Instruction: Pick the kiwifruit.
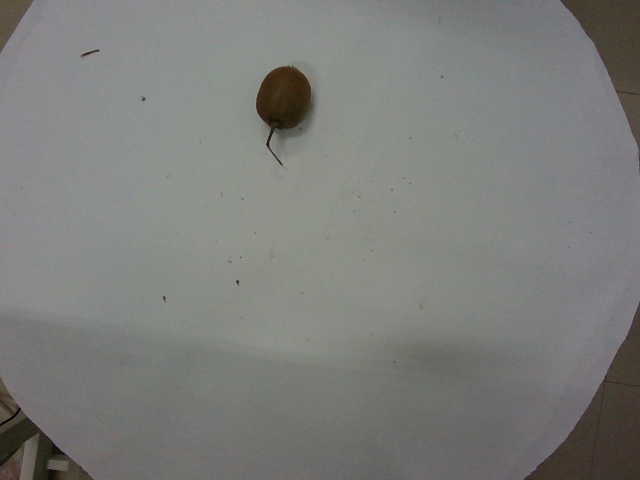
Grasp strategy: vertical